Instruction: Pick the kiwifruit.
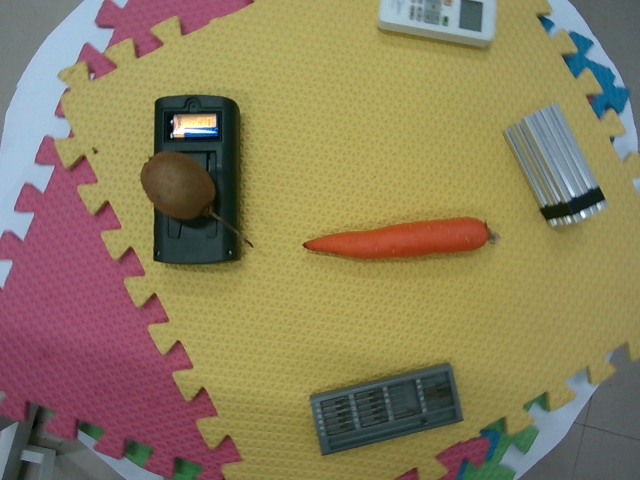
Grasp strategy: vertical